Question: What appears to be the issue?
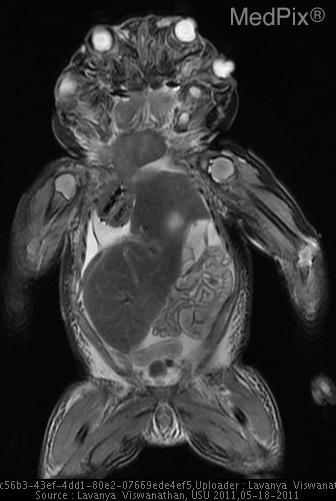
Answer: The findings suggest •  Duplication of facial structures (eyes, teeth)
•  Cleft with partial duplication of vertebrae (L1)
•  Absence of spinal cord and brain
•  Enlarged liver, distorting abdominal and thoracic structures
•  Congenital diaphragmatic hernia (lack of normal lung tissue found on autopsy). Duplication of facial structures (eyes, teeth).
Cleft with partial duplication of vertebrae („?L1).
Absence of spinal cord and brain.
Enlarged liver, distorting abdominal and thoracic structures.
Congenital diaphragmatic hernia (lack of normal lung tissue found on autopsy). The patient might have a history of Young primigravida (G1P0) with uncomplicated pregnancy.  Previous US (not known when) reported as “no abnormalities”.  Returns to clinic, and now US fails to show heartbeat..